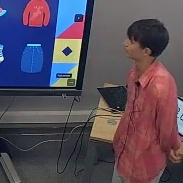
Транскрипция: of our task is to try to remember this class from this class. So I can start. It is a t-shirt. Yeah, you can choose whatever you want and tell me.
Категория: Педагогические действия
Подкатегория: Делает пояснение/объяснение; Перенаправляет внимание класса
Описание действия: Учитель подходит к доске, перенаправляет внимание учеников на правую часть доски и объясняет новое задание, в котором используются материалы предыдущего, показывая на своем примере как его выполнять.
Контекст и комментарии: 1. Контекст ДО: ученики выполнили викторину и перешли к следующему заданию. 2. Реакция ПОСЛЕ: ученики внимательно слушают и следят за действиями учителя на доске. 3. Педагогический смысл: действие эффективно, так как объединяет активацию предыдущего опыта (материалы викторины) и моделирование выполнения — ключевые компоненты осмысленного усвоения. Учитель не только объясняет, но и показывает, как применять уже знакомое в новом контексте.